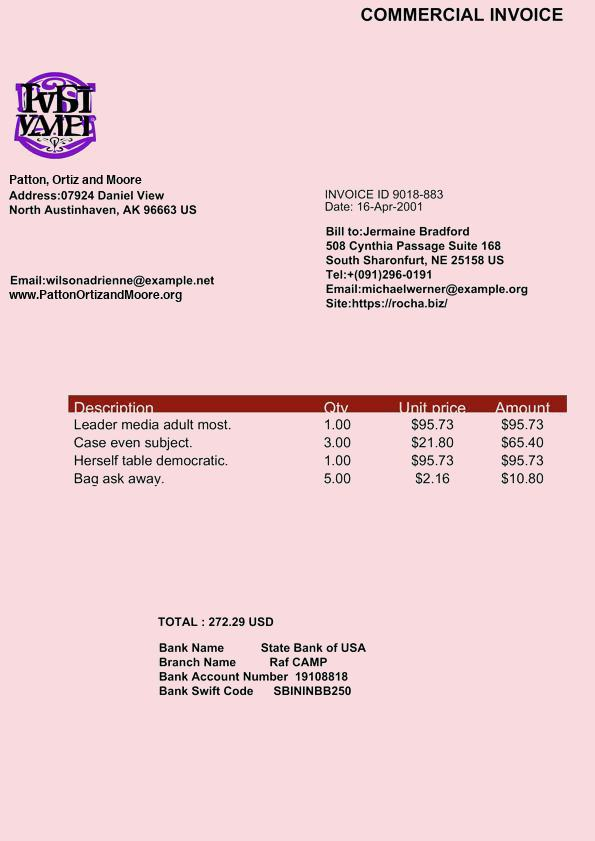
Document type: Invoice